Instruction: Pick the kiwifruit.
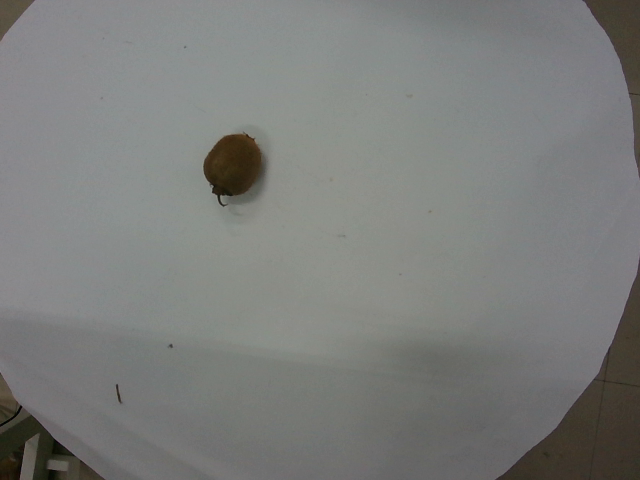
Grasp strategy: vertical